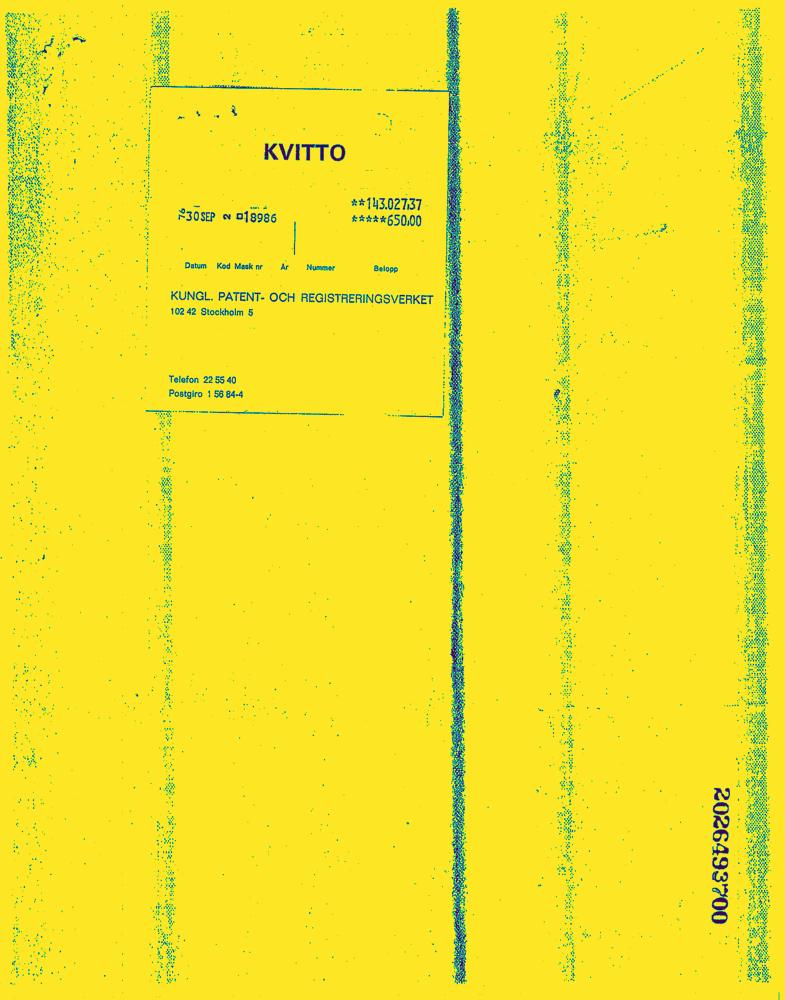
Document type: Invoice-Doc